Question: What is the potential diagnosis?
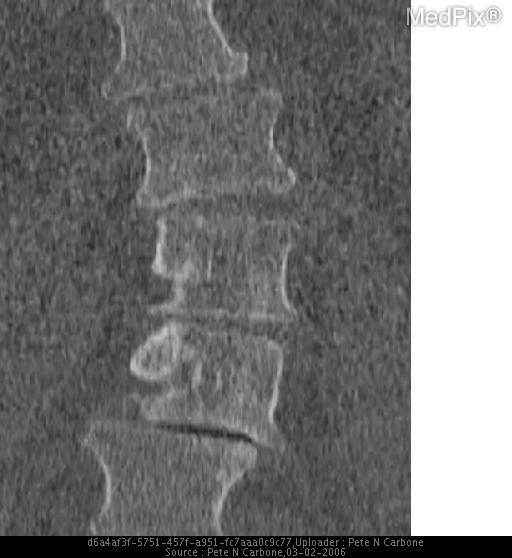
Answer: The possible diagnosis includes Grade 2 spondylolisthesis with apophyseal joint degenerative changes.